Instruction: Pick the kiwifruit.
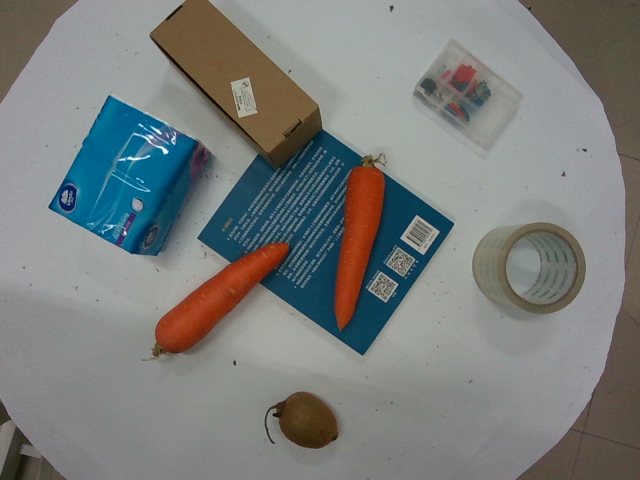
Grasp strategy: vertical